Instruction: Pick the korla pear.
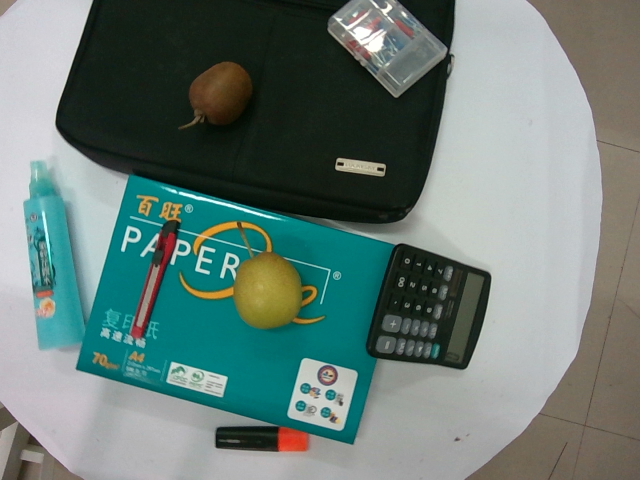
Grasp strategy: vertical